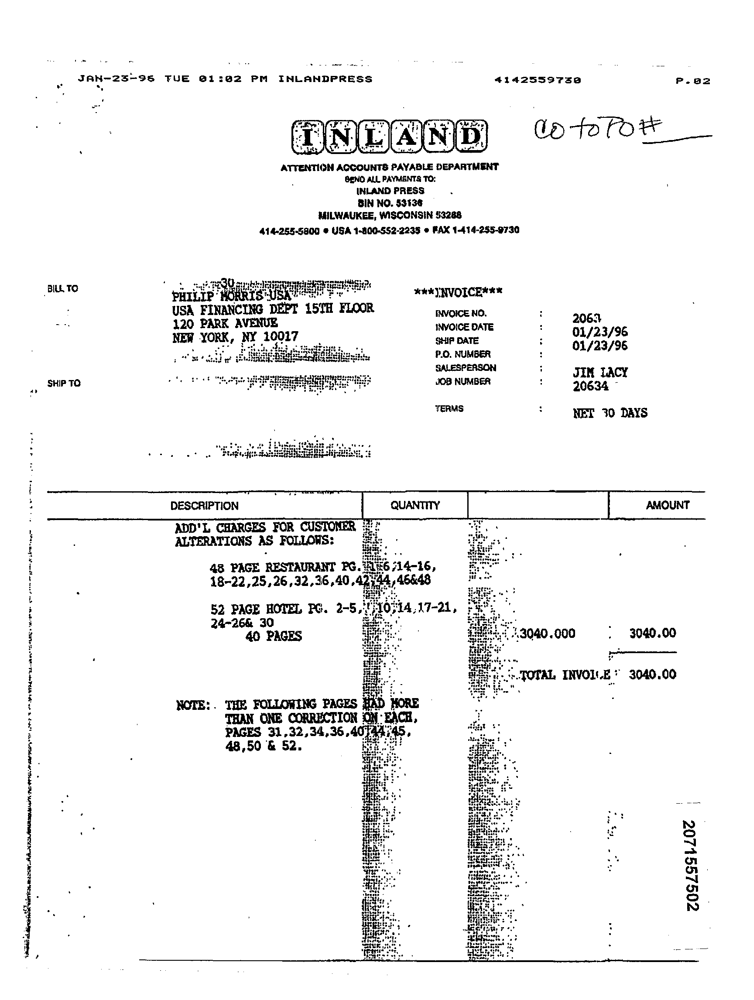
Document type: Invoice